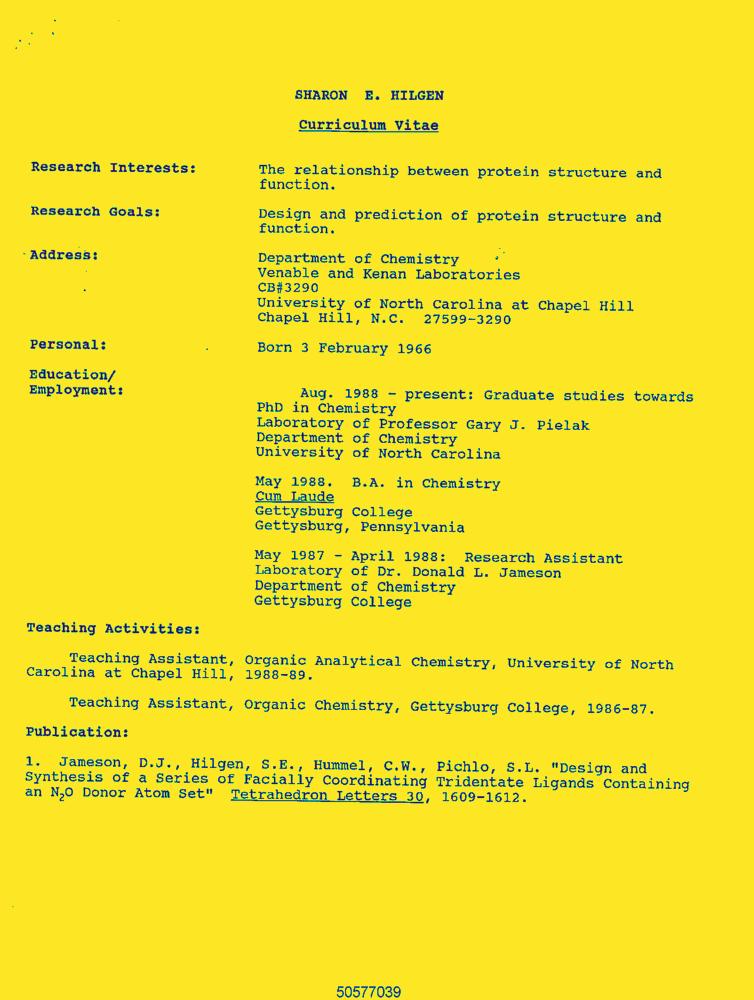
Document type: Resume-Doc